Question: What type of tax is indicated in the document, personal property or real estate?
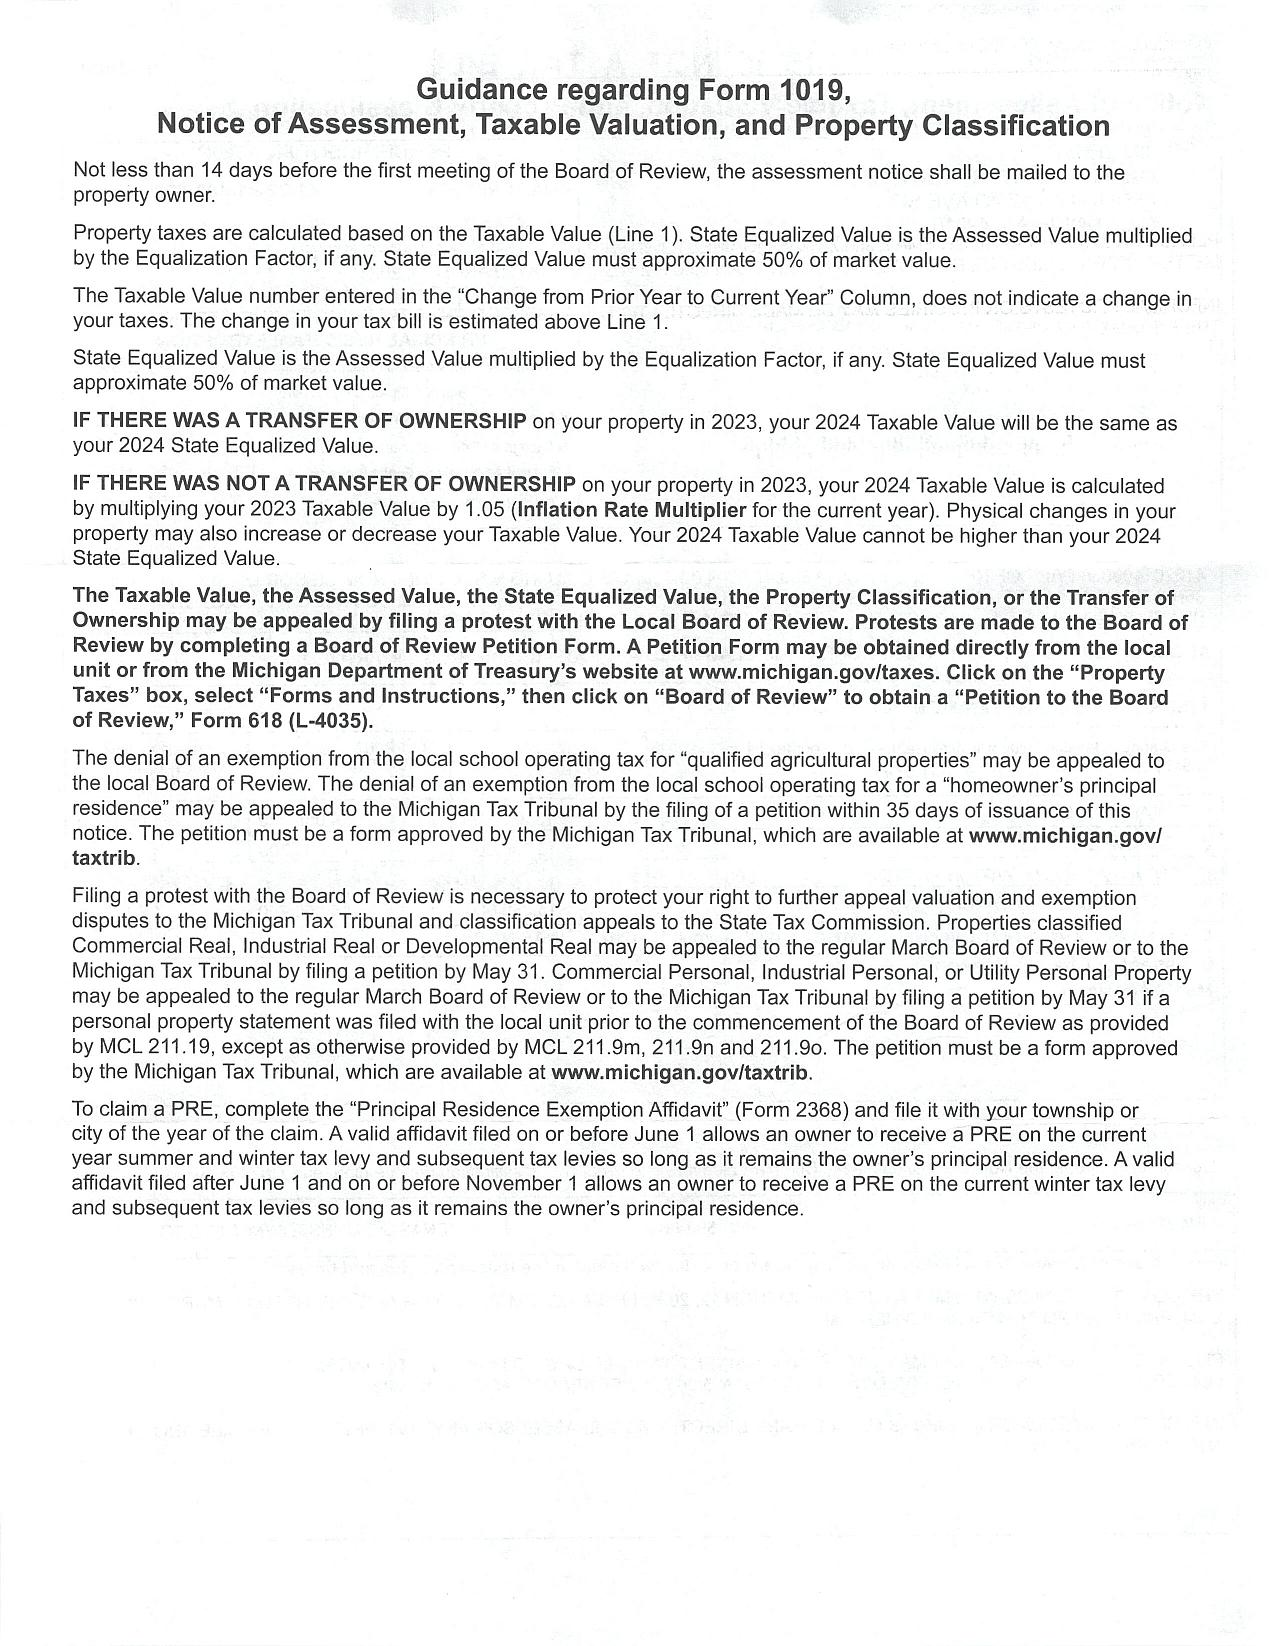
Answer: "Both Personal Property and Real Estate Tax"